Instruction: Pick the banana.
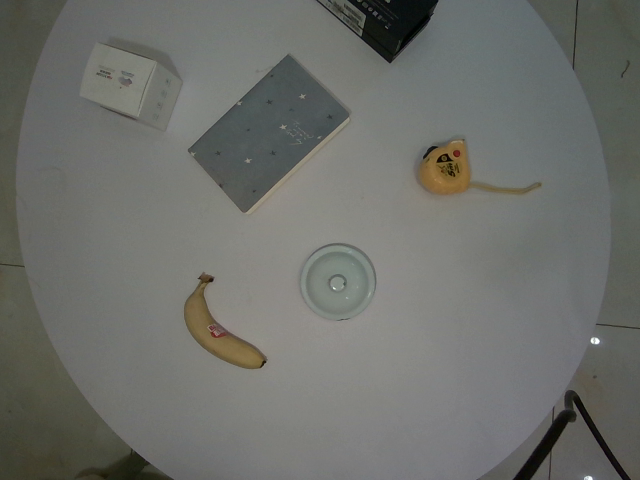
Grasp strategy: vertical